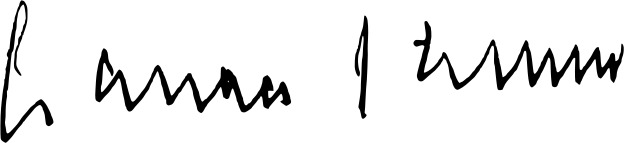
Signature of: wallace stevens